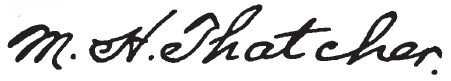
Signature of: maurice thatcher